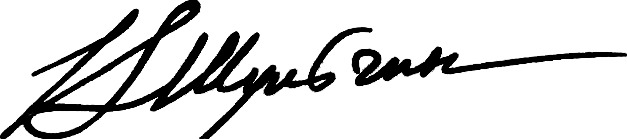
Signature of: vasily shulgin